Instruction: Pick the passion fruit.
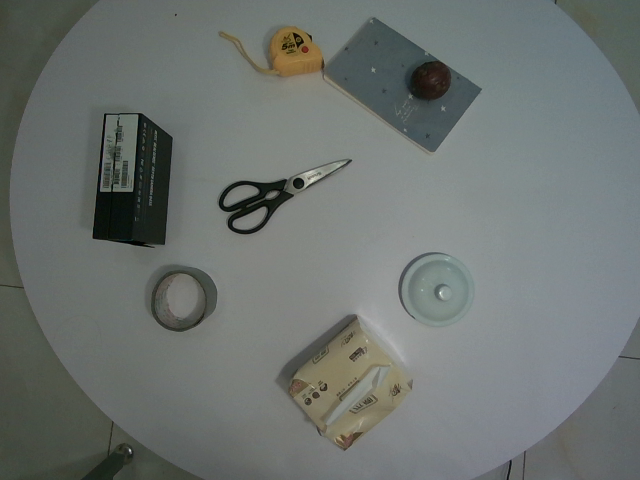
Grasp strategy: vertical